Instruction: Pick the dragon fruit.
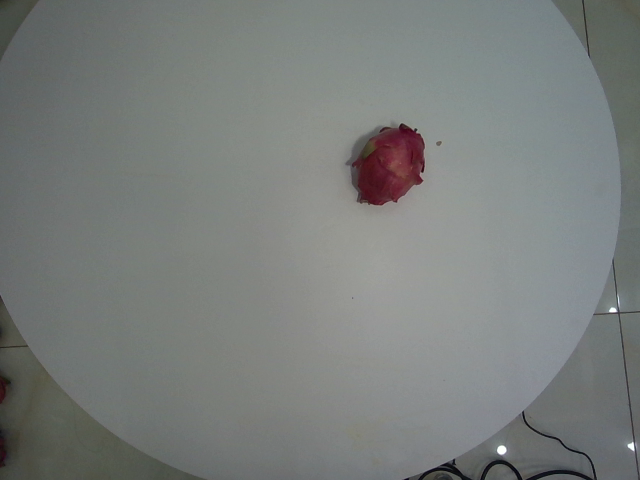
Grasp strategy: vertical